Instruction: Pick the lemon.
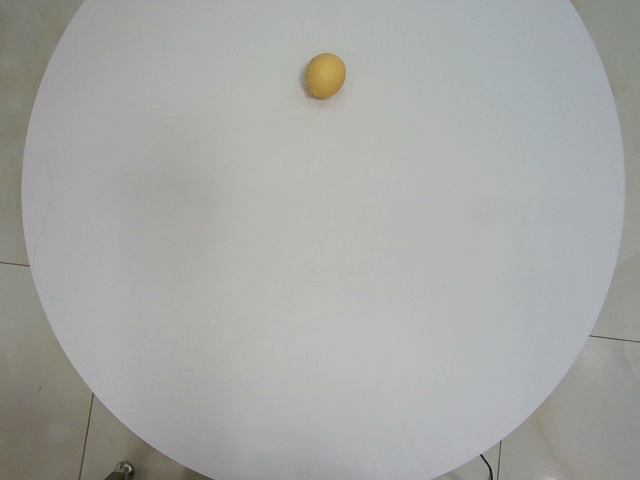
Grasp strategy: vertical